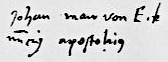
Signature of: johann eck